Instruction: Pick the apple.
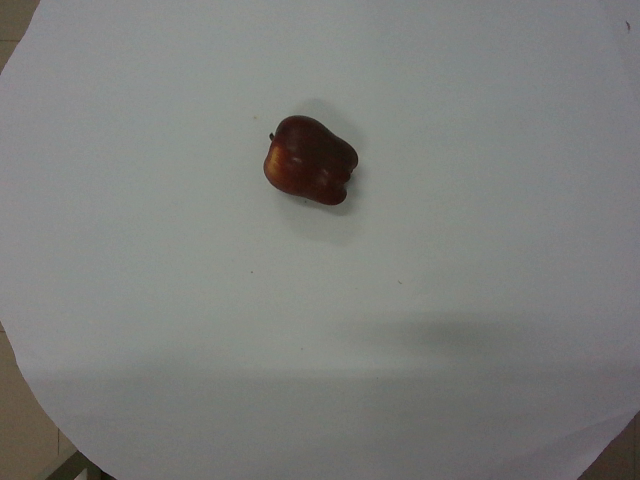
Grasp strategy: vertical